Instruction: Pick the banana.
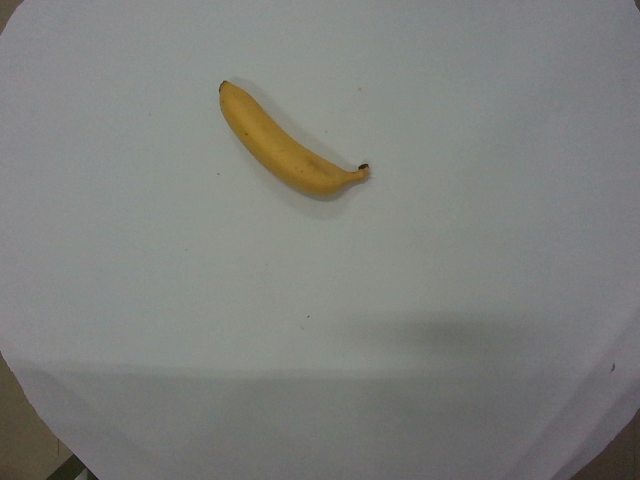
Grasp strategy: vertical